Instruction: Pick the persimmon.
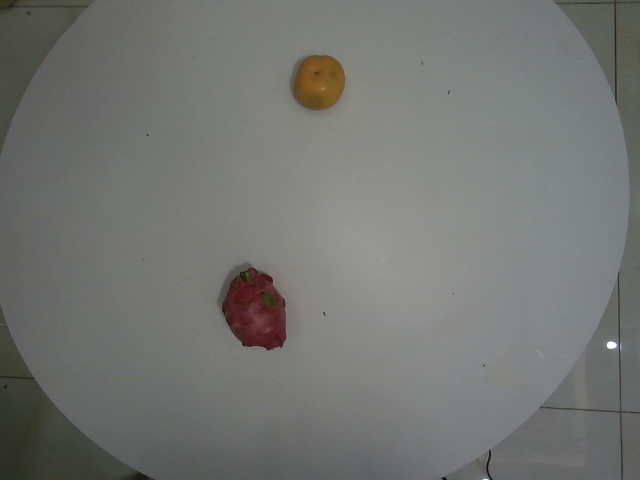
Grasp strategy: vertical